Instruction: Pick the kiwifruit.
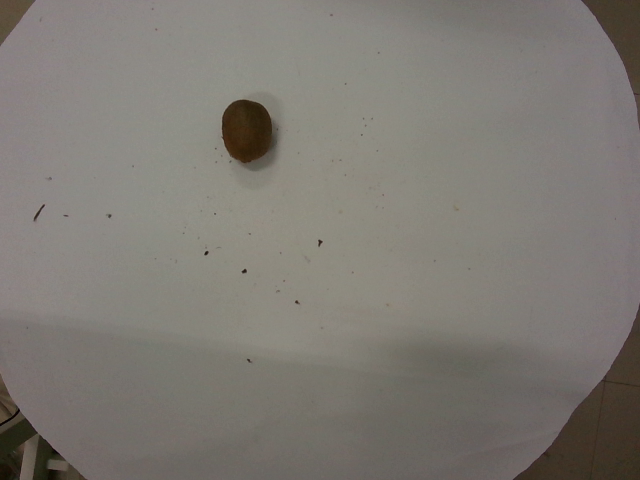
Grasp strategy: vertical